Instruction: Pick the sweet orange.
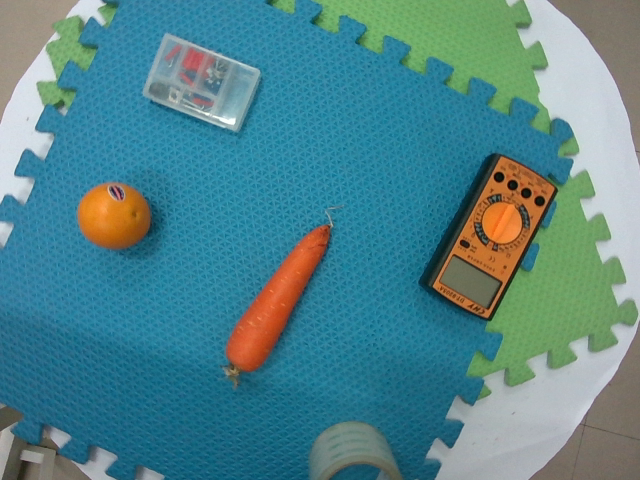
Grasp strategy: vertical